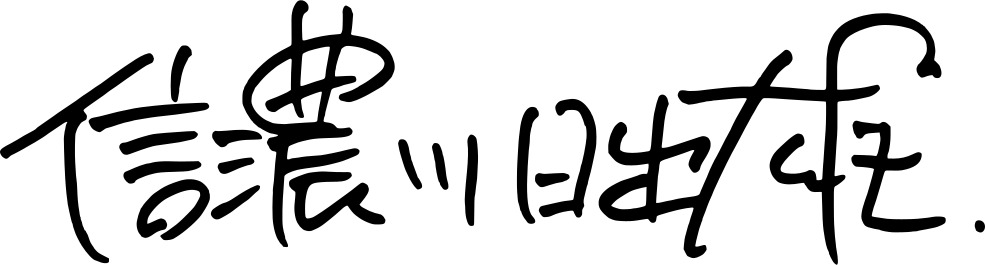
Signature of: hideo shinanogawa